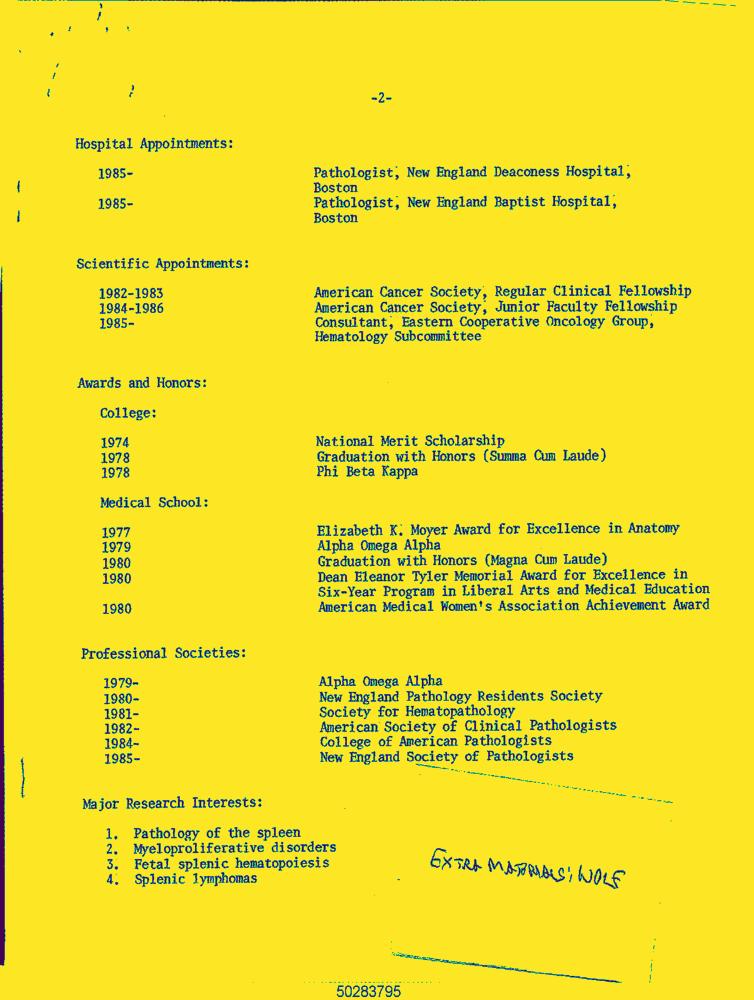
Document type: Resume-Doc